Question: What do the imaging results show?
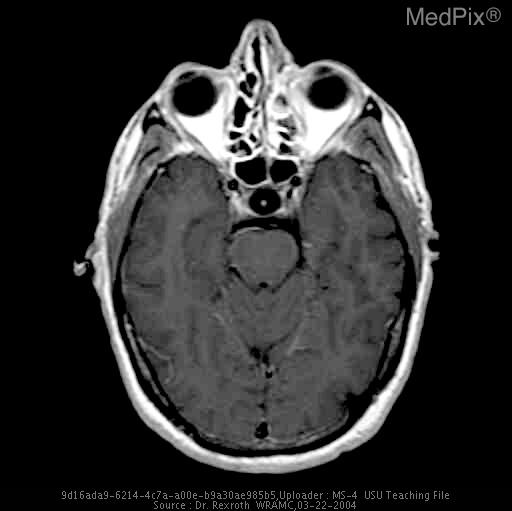
Answer: The imaging shows Focal cyst like collection of fluid at the sella turcica which minimally displaces the pituitary tissue inferiorly and the surrounds the pituitary infundibulum, but does not displace it. The sella is minimally expanded to 1.6 cm in diameter. Focal cyst like collection of fluid at the sella turcica which minimally displaces the pituitary tissue inferiorly and the surrounds the pituitary infundibulum, but does not displace it. The sella is expanded to 1.6 cm in diameter..